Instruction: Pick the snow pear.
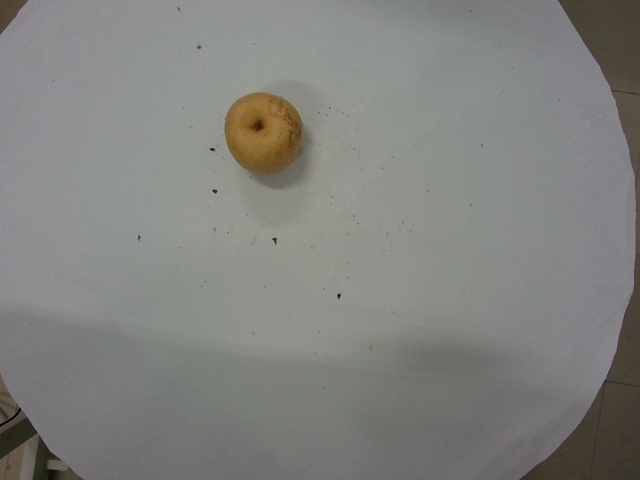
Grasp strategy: vertical